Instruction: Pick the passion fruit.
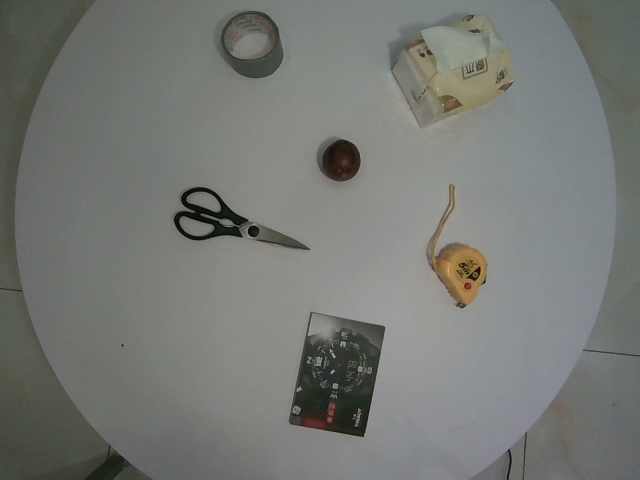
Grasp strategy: vertical